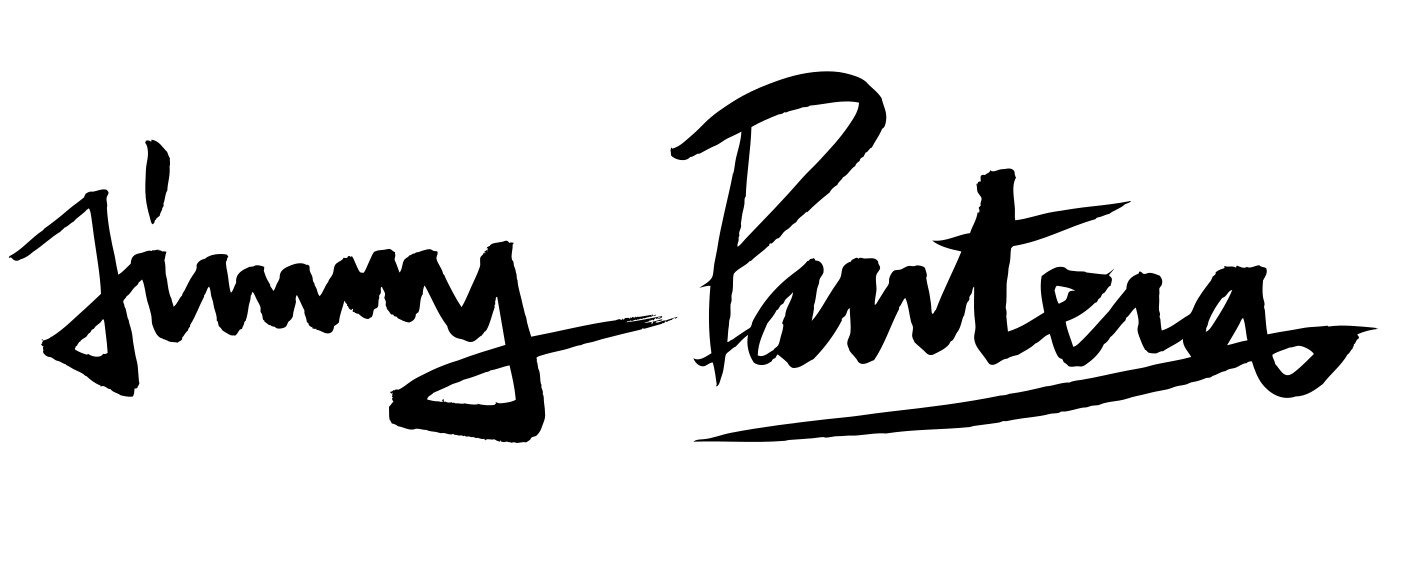
Signature of: jimmy pantera